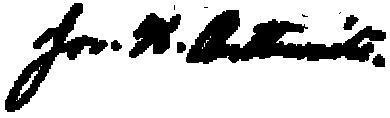
Signature of: joseph h outhwaite